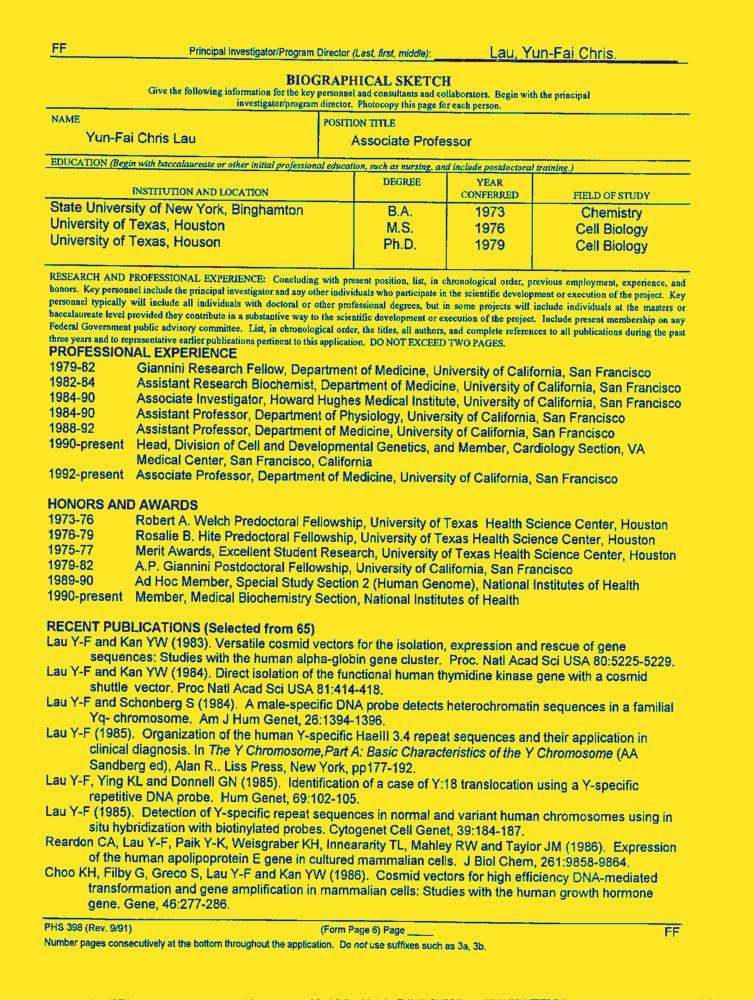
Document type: Resume-Doc